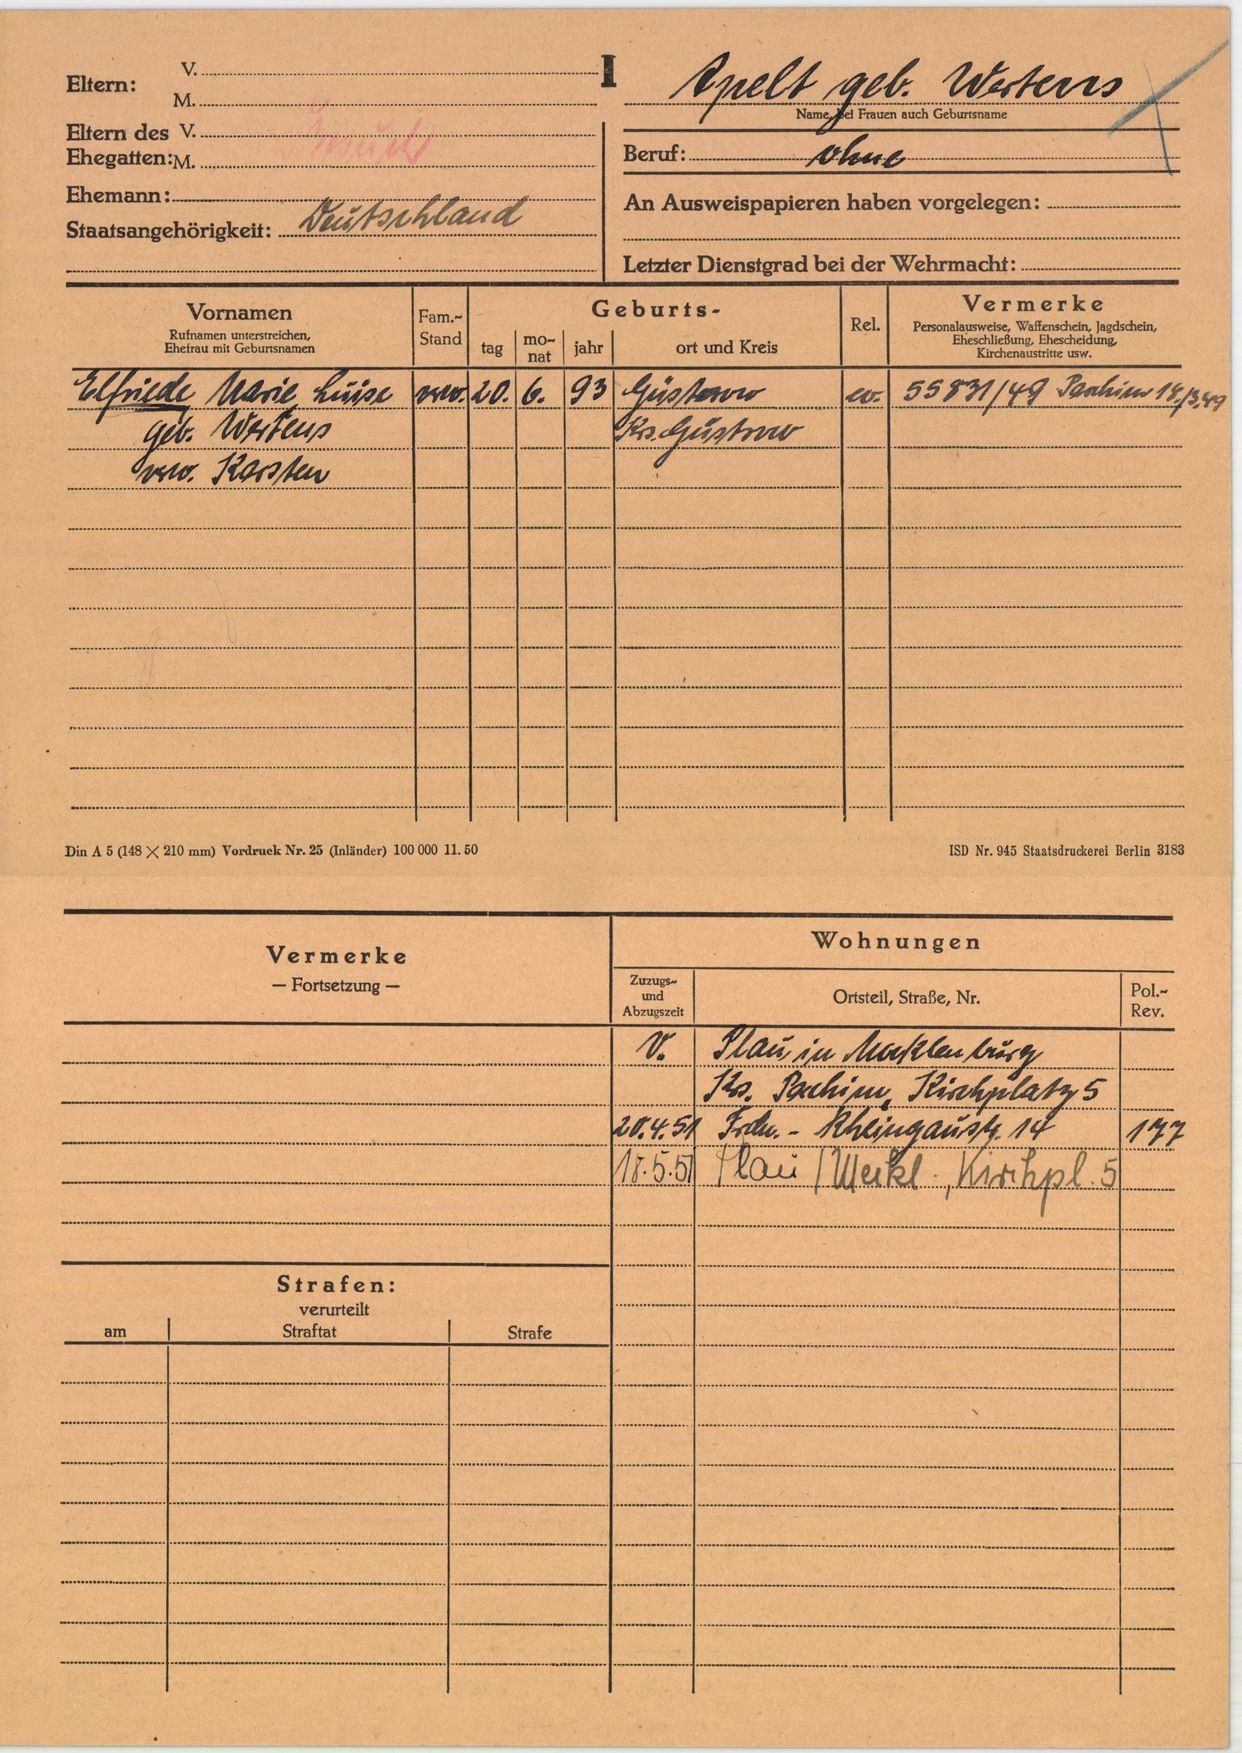
Apelt geb. Wertens